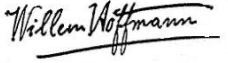
Signature of: willem hoffmann